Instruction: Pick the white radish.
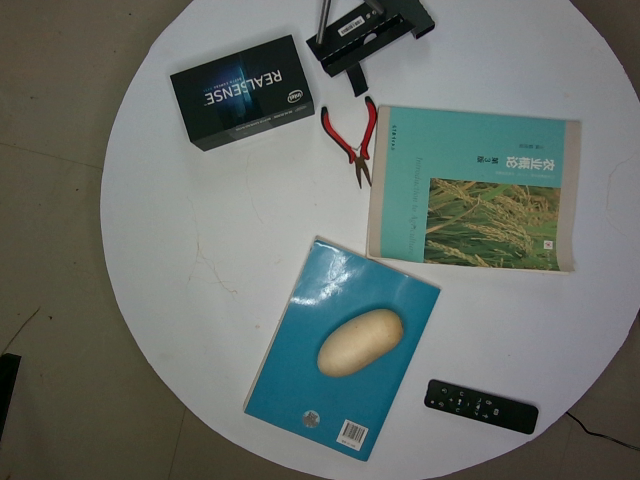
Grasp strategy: vertical